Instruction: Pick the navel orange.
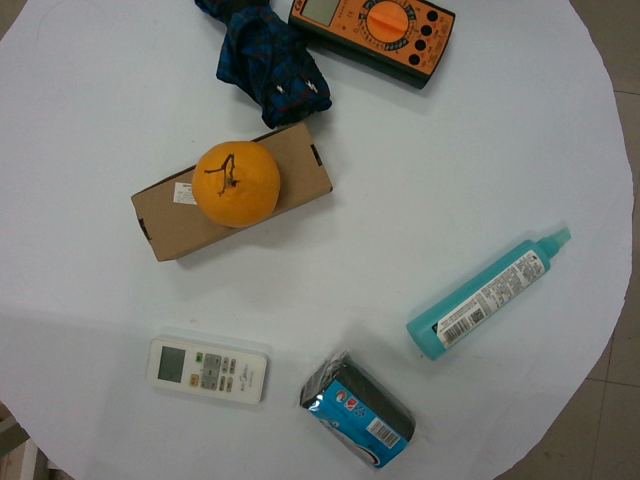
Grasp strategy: vertical